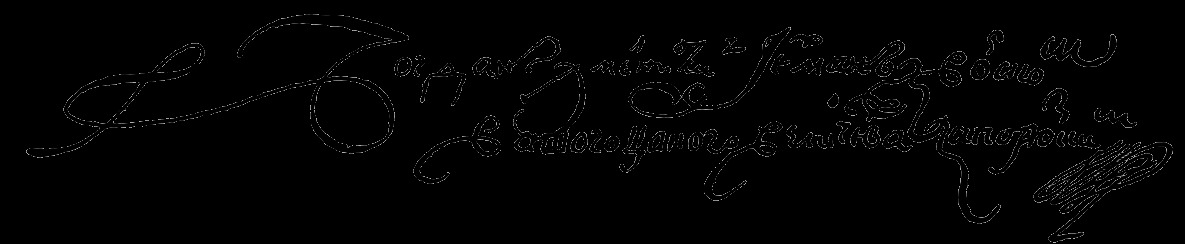
Signature of: bohdan khmelnytsky